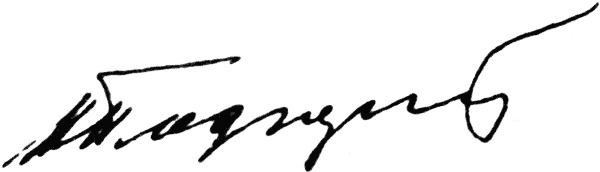
Signature of: mykola pidhornyi